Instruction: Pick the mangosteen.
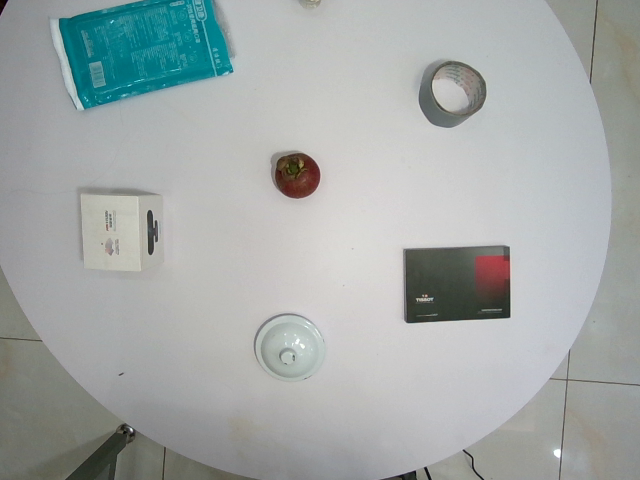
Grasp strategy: vertical